Question: What might the diagnosis be?
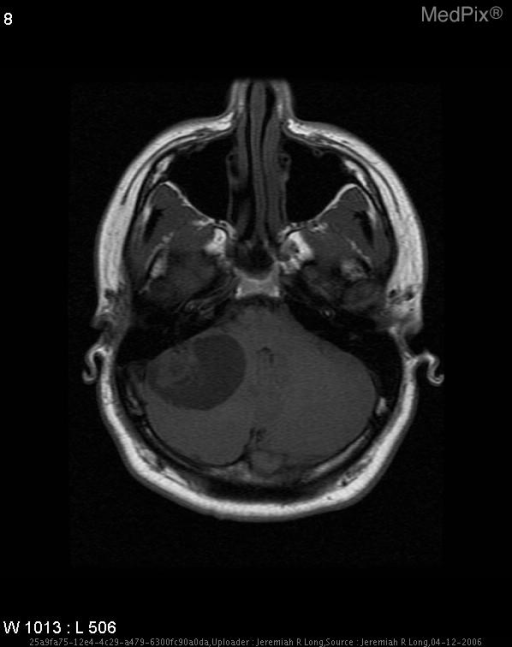
Answer: The possible diagnosis includes Hemangioblastoma
Astrocytoma
Metastasis
Abscess.